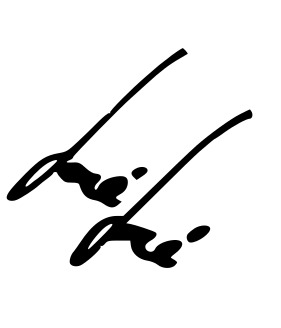
Signature of: josé josé